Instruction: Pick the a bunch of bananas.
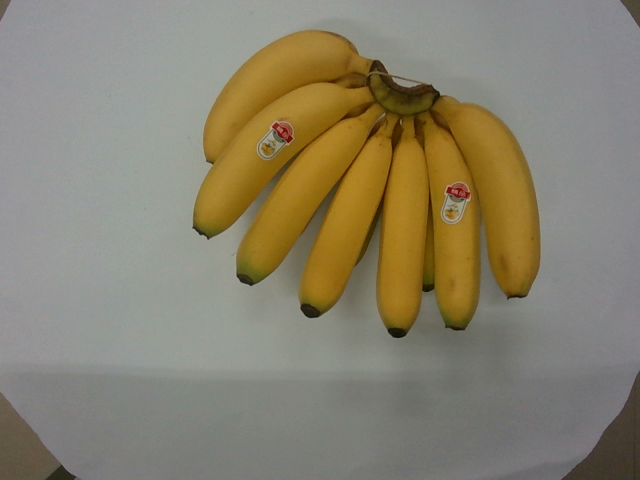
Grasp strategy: vertical